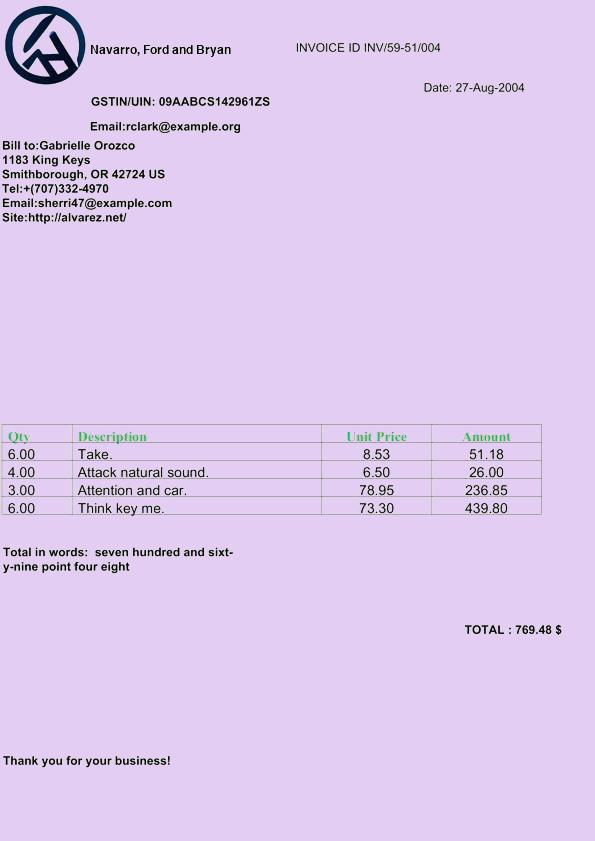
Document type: Invoice